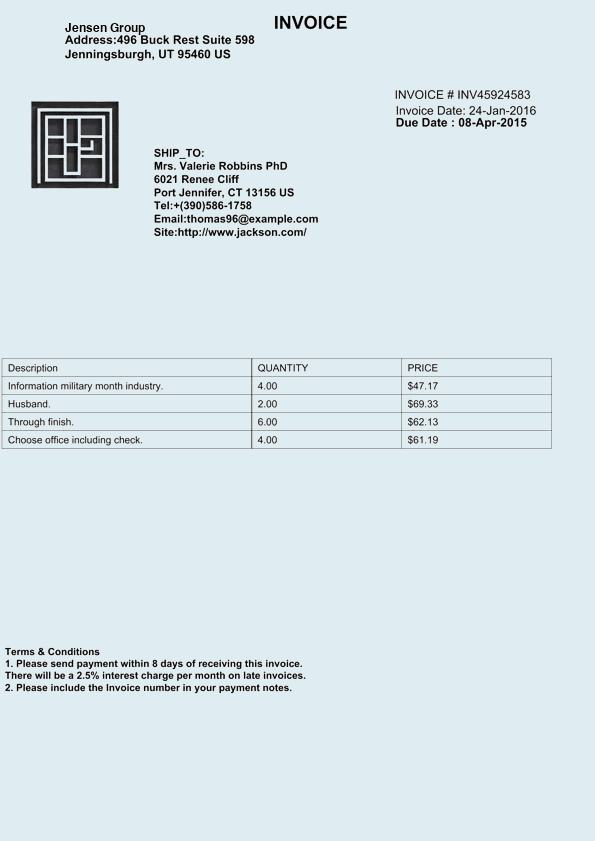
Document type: Invoice